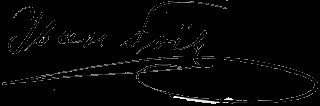
Signature of: ivan goyiv